Question: What is the total amount of taxes owed as per the document?
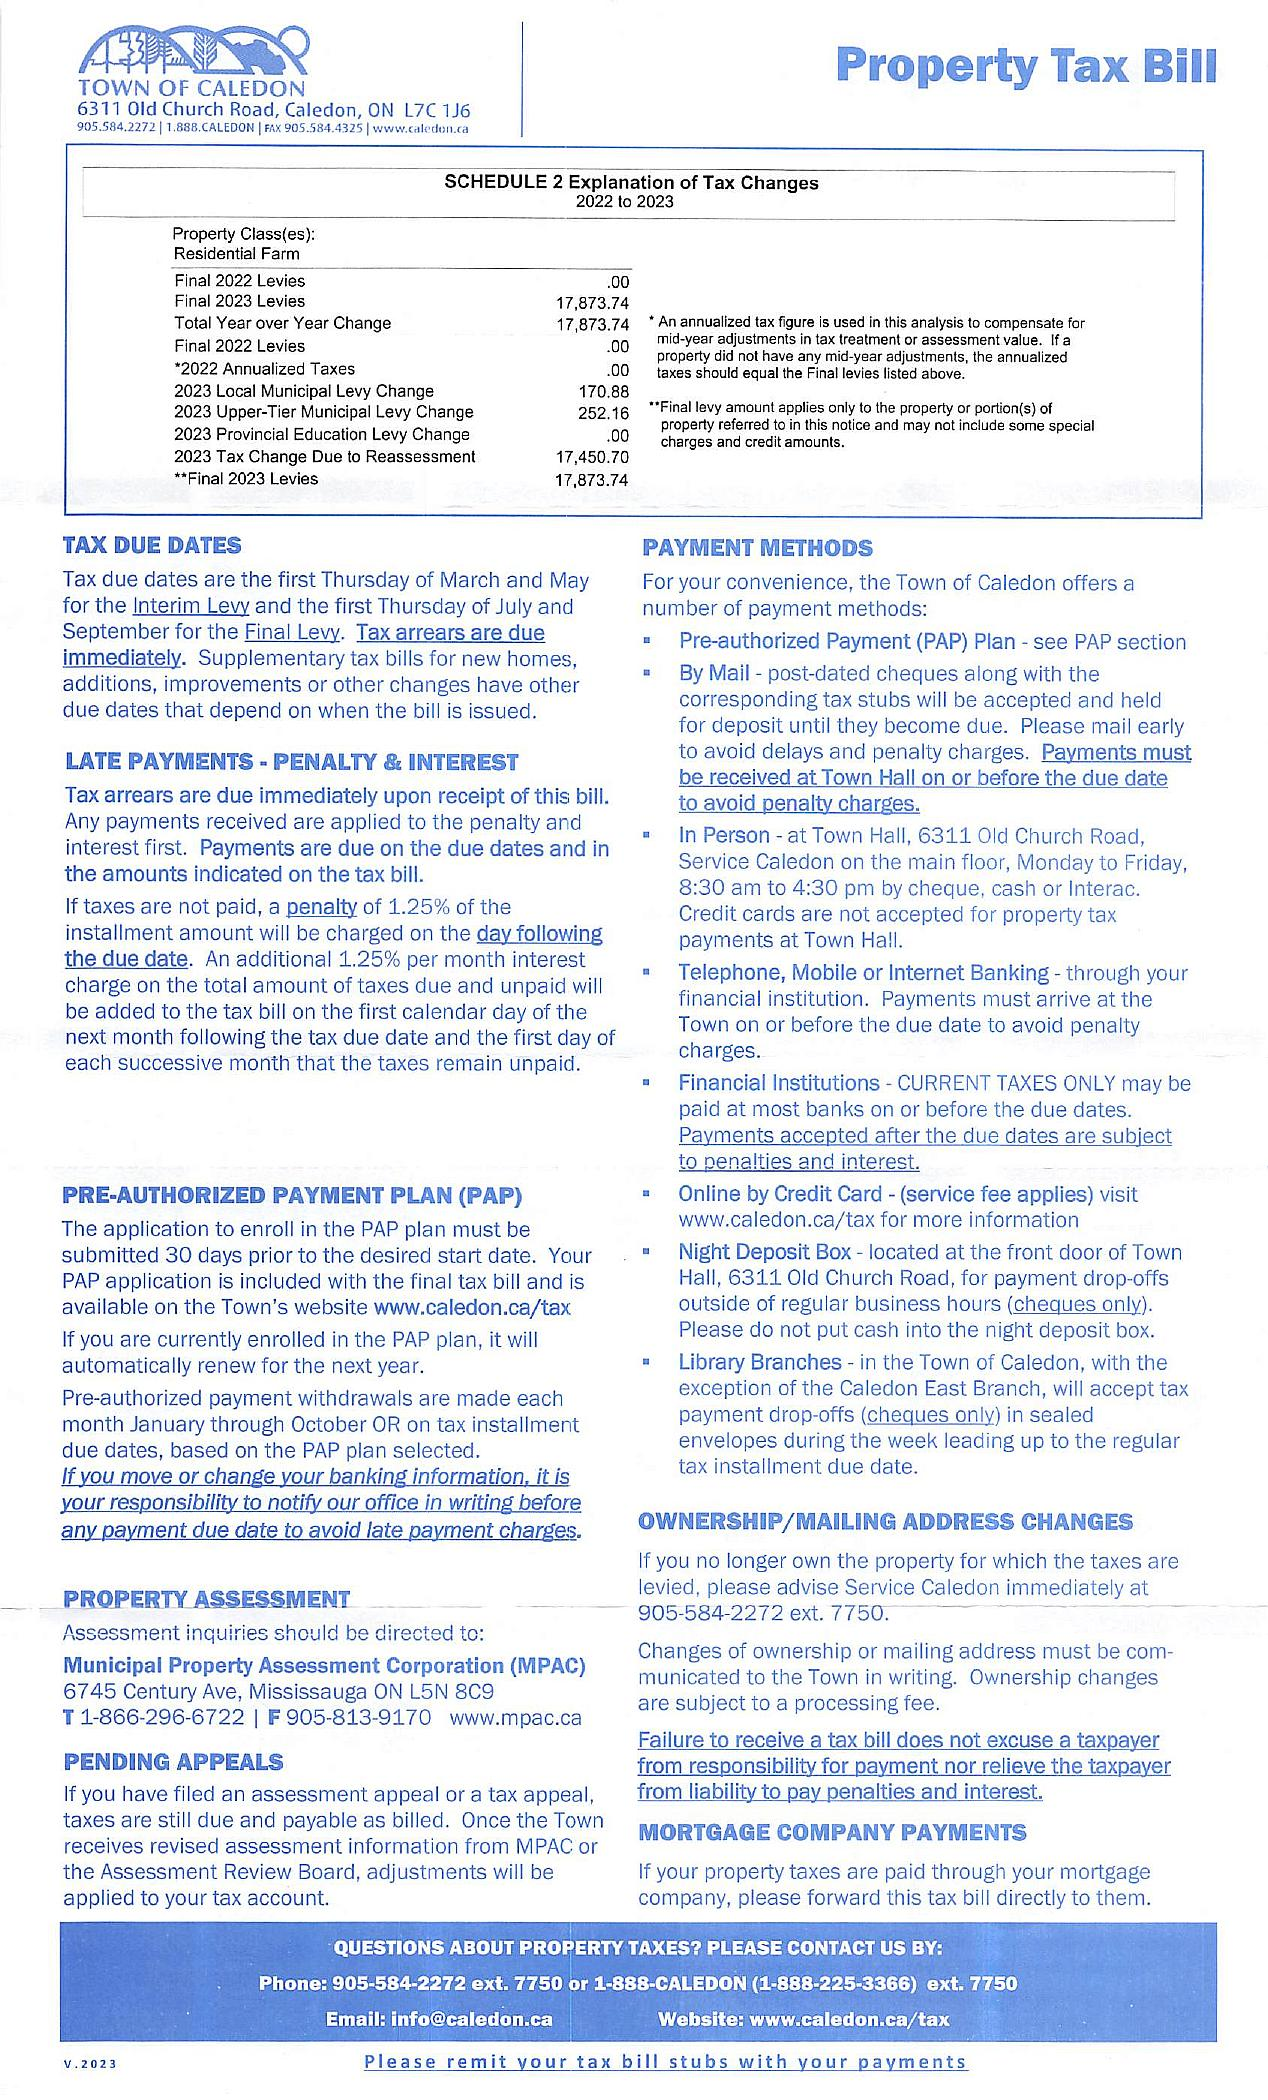
Answer: "$17,873.74 "